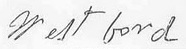
Signature of: west ford